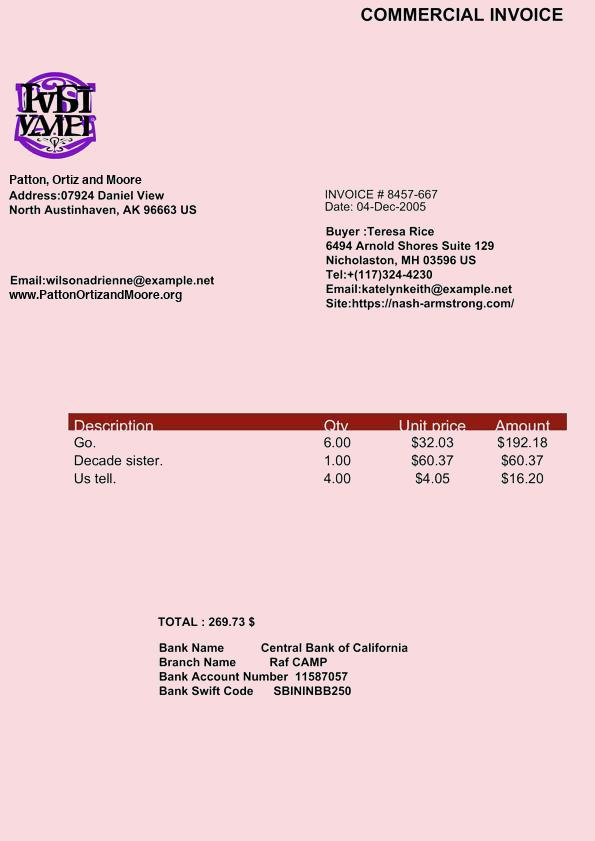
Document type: Invoice